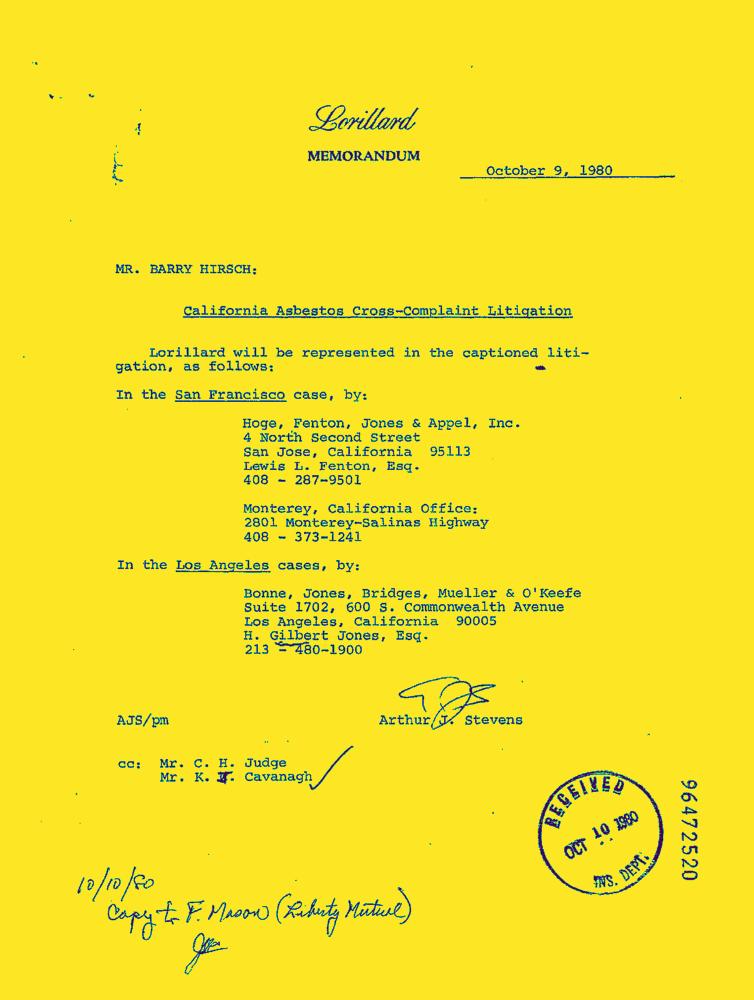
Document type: Letter-Doc